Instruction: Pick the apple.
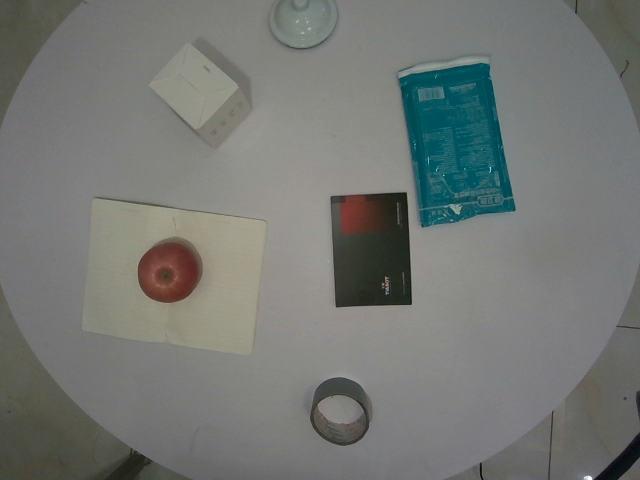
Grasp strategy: vertical